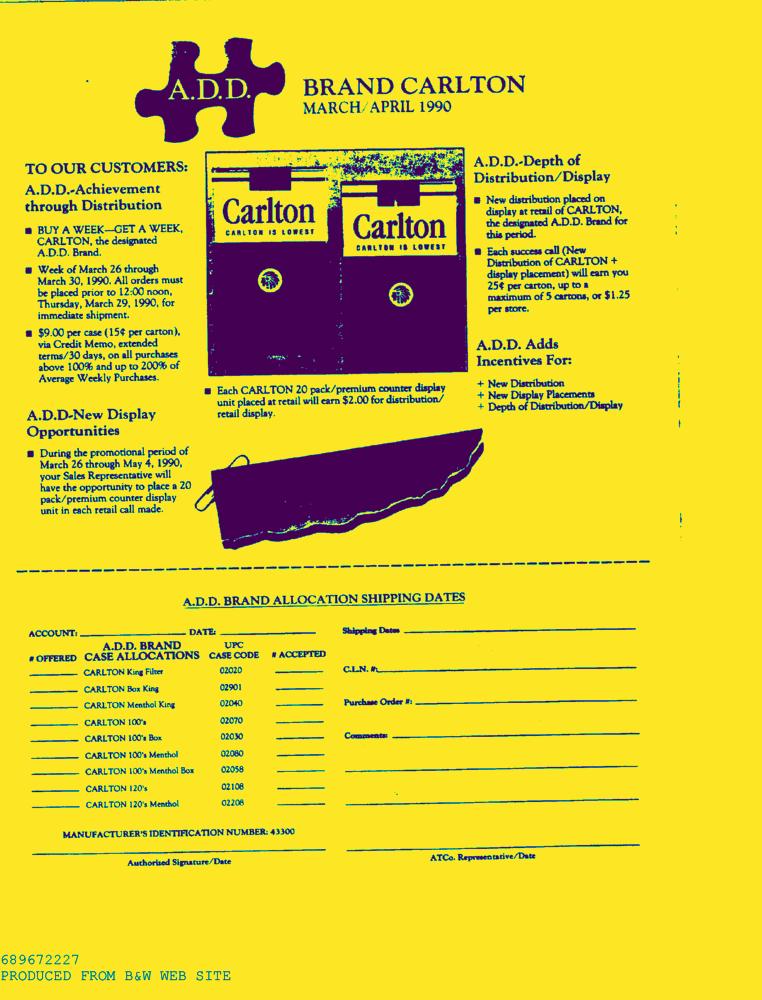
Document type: AD